Question: Explain the disease:
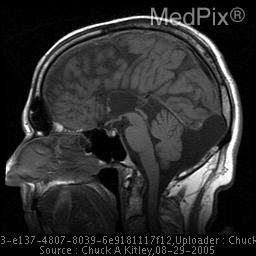
Answer: The disease is discussed as: Agenesis/dysgenesis of the corpus callosum can occur either as a primary congenital defect or secondary to an insult during embryological development early in life such as an infection, hemorrhage, or other malforming defect of the brain. The condition can be manifested shortly after birth, or it can remain asymptomatic for the life of the individual and be found subsequently on postmortem exam.  Due to this large variation in presentation, this defect presents itself along a wide spectrum, making it difficult to diagnose unless imaging of the brain is preformed.

	Occurrence of corpus callosal defects is said to occur in roughly 0.7-5.3% of the US population, with a suggested similar worldwide occurrence .  The condition is noted to be hereditary in some cases, being passed down either as an X-linked recessive or autosomal dominant depending on the associated disease.  It has also been known to occur often with one of the many different trisomies, most often to include 8, 13, 18, and 21 .  Conditions which often coincide with this defect include Chiari II malformations, encephalocele, schizencephaly, lissencephaly, and many syndromes such as Aicardi’s, CRASH and fetal alcohol syndrome.

	The congenital form of callosal agenesis usually occurs due to a defect in embryological development during the 7-20th gestational week .  Normal development of the corpus callosum begins with formation from the commissural plate of the telencephalon .  The genu and the body are formed first, followed in time by the development of the rostrum and splenium. From this, white matter axons develop which form projections into the bilateral cerebral cortices. An embryological defect in any of the stages can cause either complete or partial agenesis of the callosum, if occurring later in development a defect in the posterior section is generally observed.  Finally, if the genu and body are dysgenic, one can assume that a secondary cause is manifesting such as infection or hemorrhage due to the embryologic sequence of formation previously mentioned.

	Presentation usually occurs secondary to an associated congenital defect, mental retardation, seizures, or as an incidental finding on an MRI.  Diagnosis is best performed by MRI, which demonstrates much finer detail of the lesion and any surrounding neuronal disturbances.  Findings often noted in addition to an agenic/dysgenic corpus callosum include a high riding third ventricle, enlarged occipital horns of the lateral ventricles (colpocephaly), longitudinal straightening of the lateral ventricles, and parallel white matter bands along the midline where the corpus would normally develop termed “Probst bundles.” In addition, the absence of the cingulate gyrus results in the sulci of the inner aspect of the cerebrum to be found to radiate outwards from the third ventricle instead of their normal appearance surrounding the corpus. Imaging is usually performed by midline sagittal MRI in order to fully demonstrate the extent of callosal dysgenesis, coronal views to best visualize Probst bundles if present, and axial views which  demonstrate colpocephaly.  T1, T2, FLAIR, and proton density enhanced scans can all be used in conjunction with each other to best visualize the anatomy of the lesion and its surrounding parts.

Therapy for this condition depends completely upon the clinical presentation of the disease, along with any associated syndromes. Due to the wide range of presenting factors, some individuals may go their entire life unaware of their lesion, while others may present at birth.  Due to this fact and the varying degree of callosal absence, treatment must be directed at the specific clinical symptoms and not towards the lesion itself.